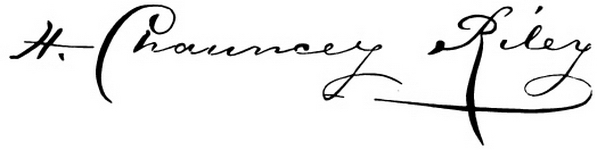
Signature of: henry c riley